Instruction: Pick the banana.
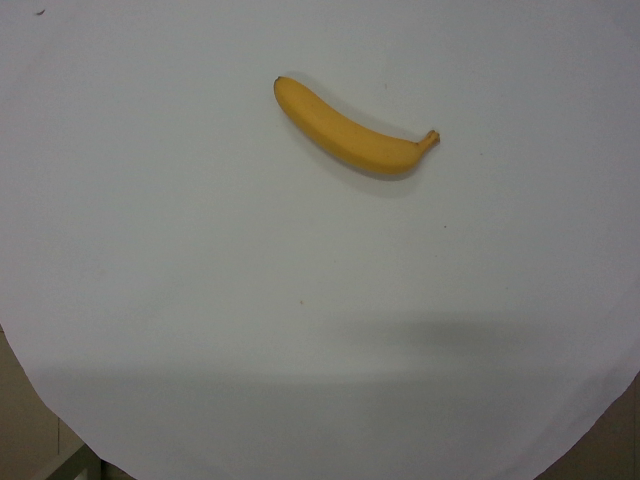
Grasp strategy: vertical